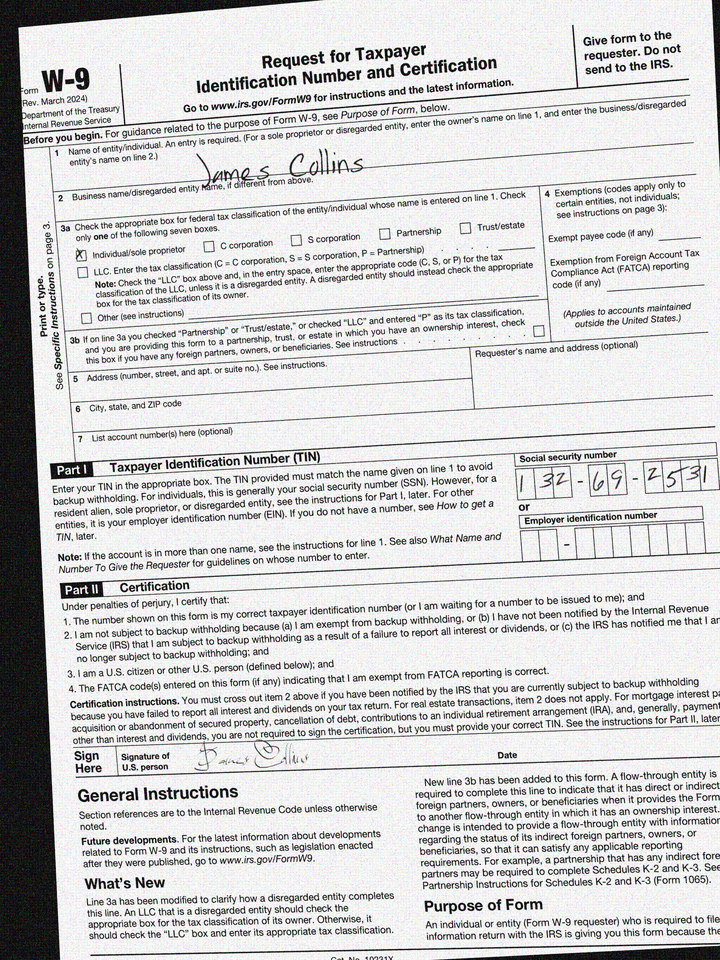
cbx: yes
ssn: 132692531
enm: James Collins